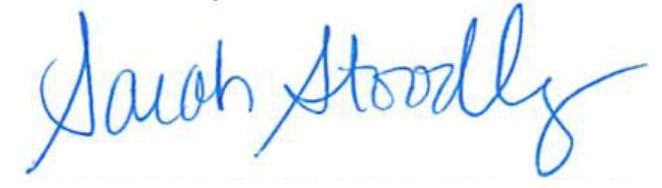
Signature of: sarah stoodley